Patient: Male, age 67
A 67-year-old man was referred for the evaluation of a lung lesion. The patient complained of a productive cough of three weeks duration and a chest CT scan showed the presence of multiple nodules with GGO in both lung fields. As fiber optic bronchoscopy with a TBLB was not diagnostic, a chest radiologist with two years of experience performed a CT-guided PCNB with the use of an 18-gauge ACN biopsy needle (Angiotech) in a patient placed in the supine position. However, the mental status of the patient deteriorated rapidly just after the biopsy, which was followed by convulsions and left side hemiparesis. A careful review of chest CT scans obtained during the procedure revealed the presence of air fluid level in the descending aorta (Fig. 3). Brain CT scans and MRI were checked, but no abnormality was evident. According to the temporal relationship between the neurological signs and the biopsy procedure, we made a presumptive diagnosis of a cerebral air embolism. Ninety hours after the event, the patient underwent HBOT (100% oxygen, 2.2 atmospheres for 60 minutes). The mental status improved after HBOT and one day later the patient underwent one additional HBOT session. A TTE was normal. The patient was discharged without any neurological sequelae.
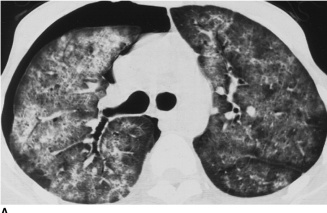